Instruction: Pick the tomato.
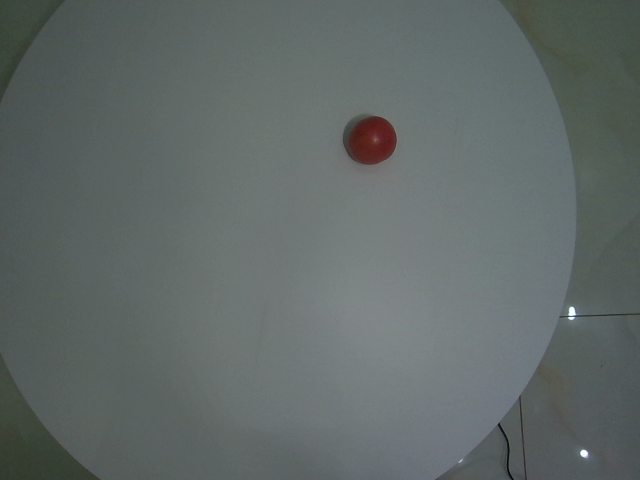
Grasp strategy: vertical